Question: What might the diagnosis be?
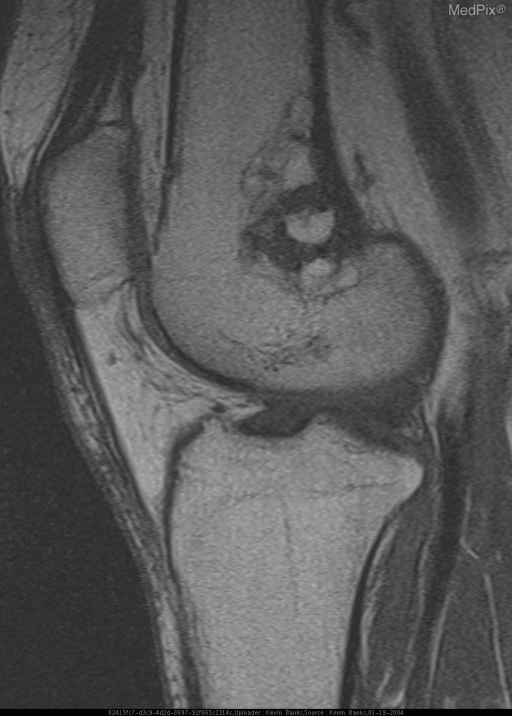
Answer: The possible diagnosis includes Fibrous Dysplasia, ABC, Hemangioma, Bone Infarct, Chondroid Tumor, Intraosseous Lipoma.